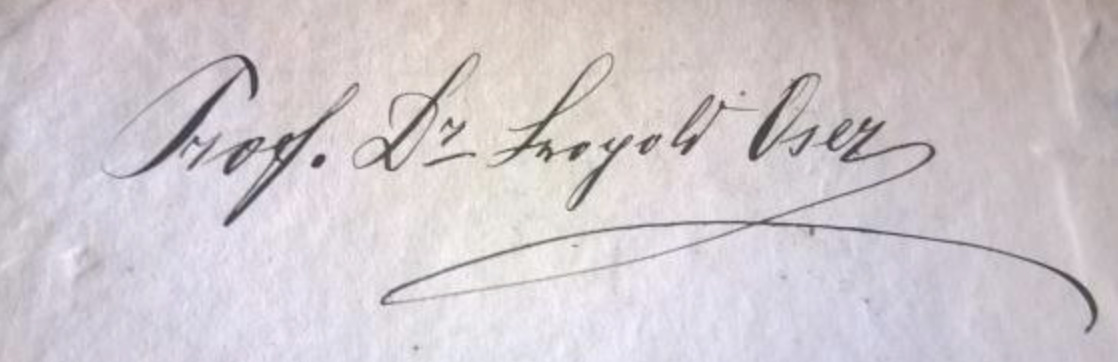
Signature of: leopold oser